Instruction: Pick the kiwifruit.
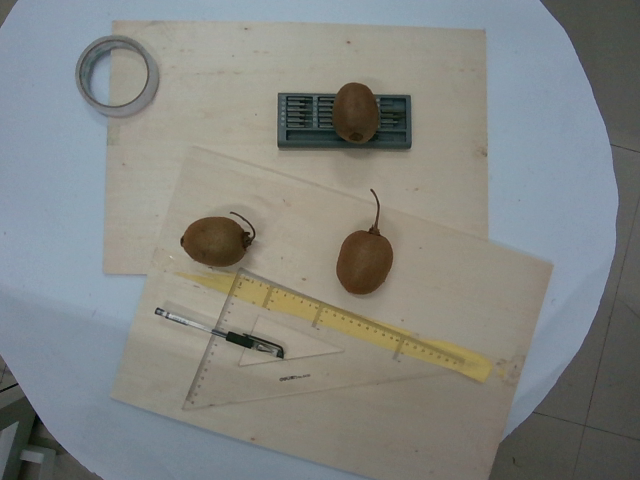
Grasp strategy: vertical